Question: What might the diagnosis be?
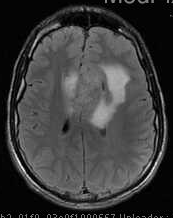
Answer: The possible diagnosis includes meningioma, lymphoma, hemangioparacytoma, metastatic carcinoma, inflammatory lesions such as sarcoidosis and Wegener's granulomatosis, and infections such as tuberculosis.